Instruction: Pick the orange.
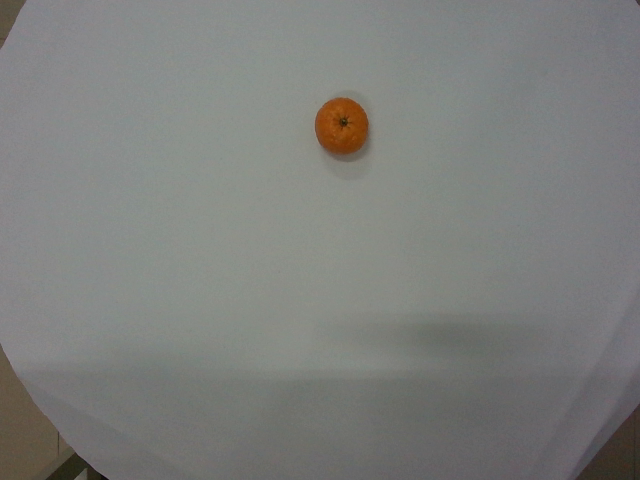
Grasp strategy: vertical